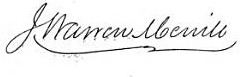
Signature of: j warren merrill